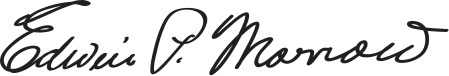
Signature of: edwin p morrow